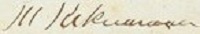
Signature of: kekūanaōʻa